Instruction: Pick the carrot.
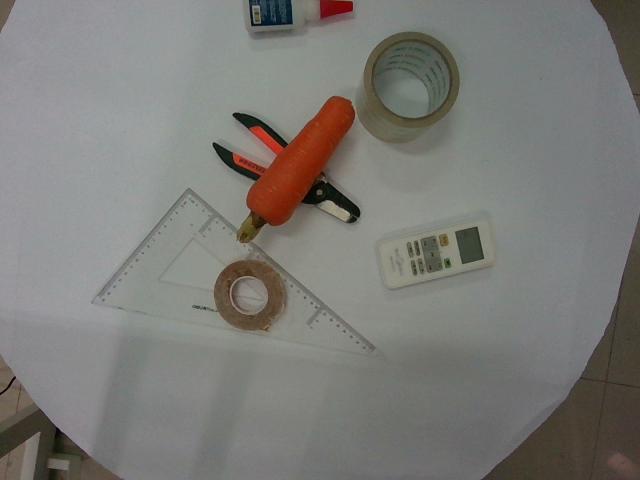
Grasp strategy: vertical